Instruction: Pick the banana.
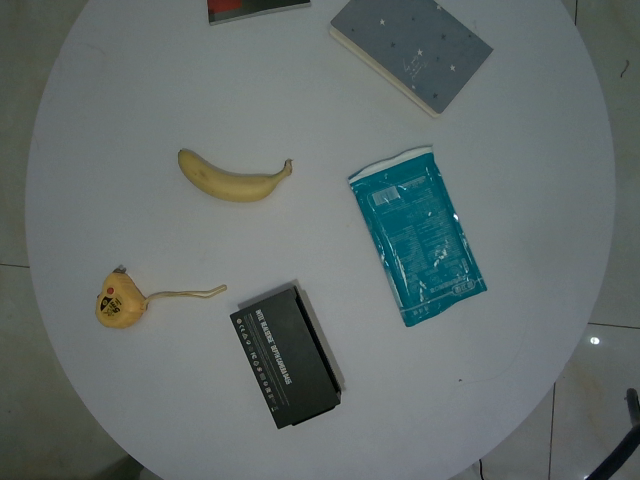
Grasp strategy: vertical